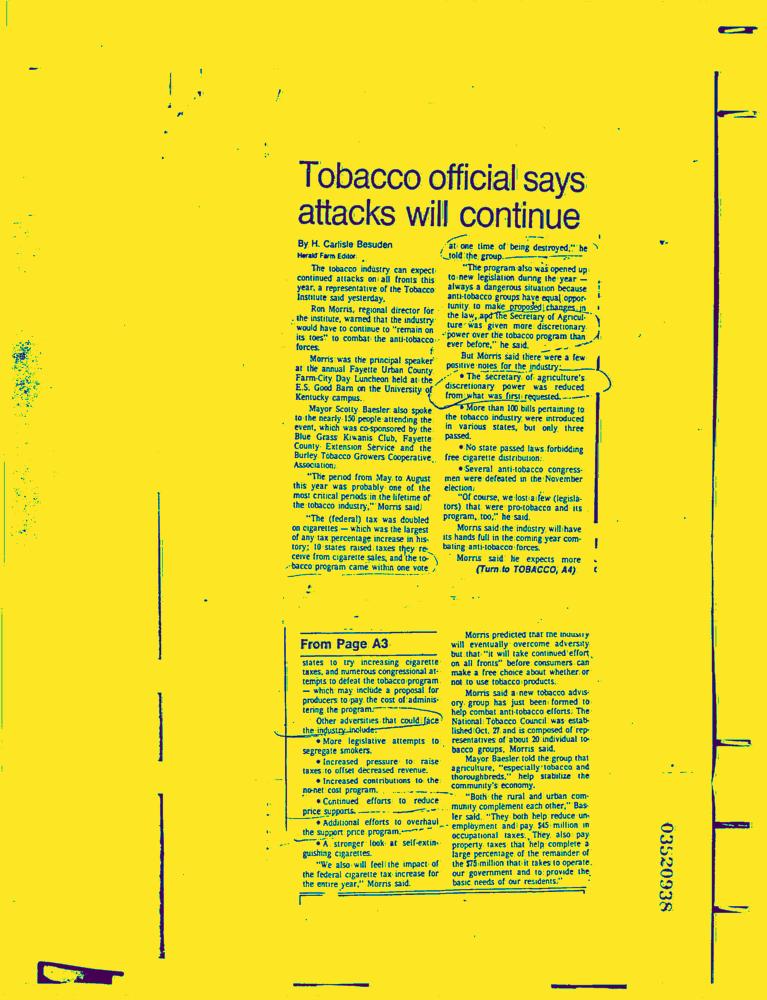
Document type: News-Article